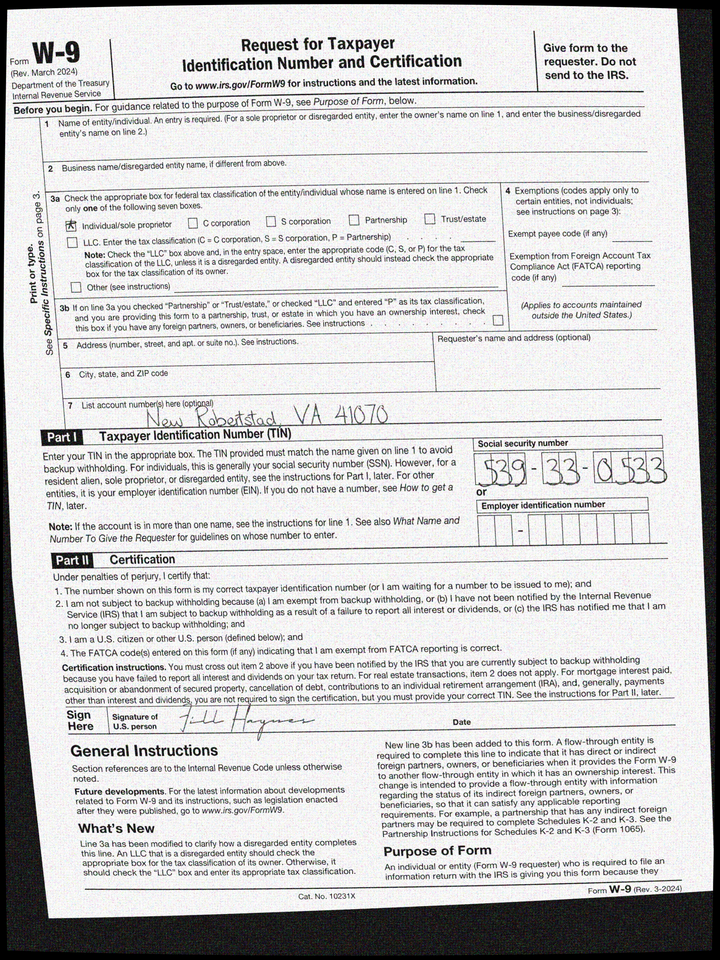
adr2: New Robertstad, VA 41070
cbx: yes
ssn: 539330533